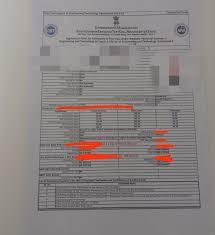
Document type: Invoice